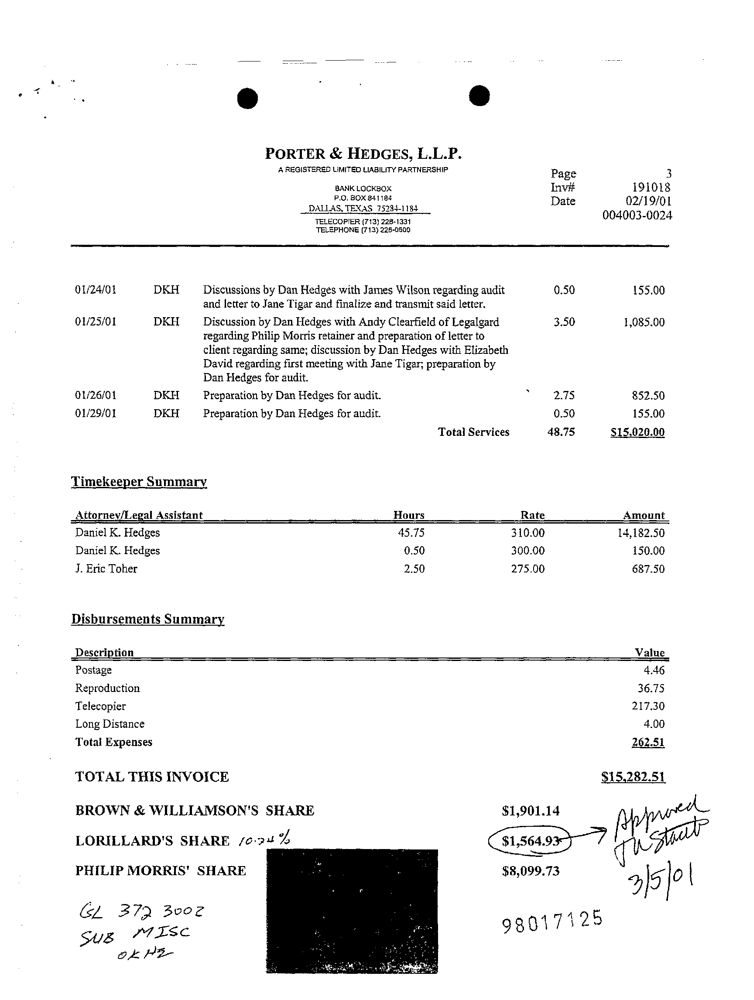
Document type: Invoice